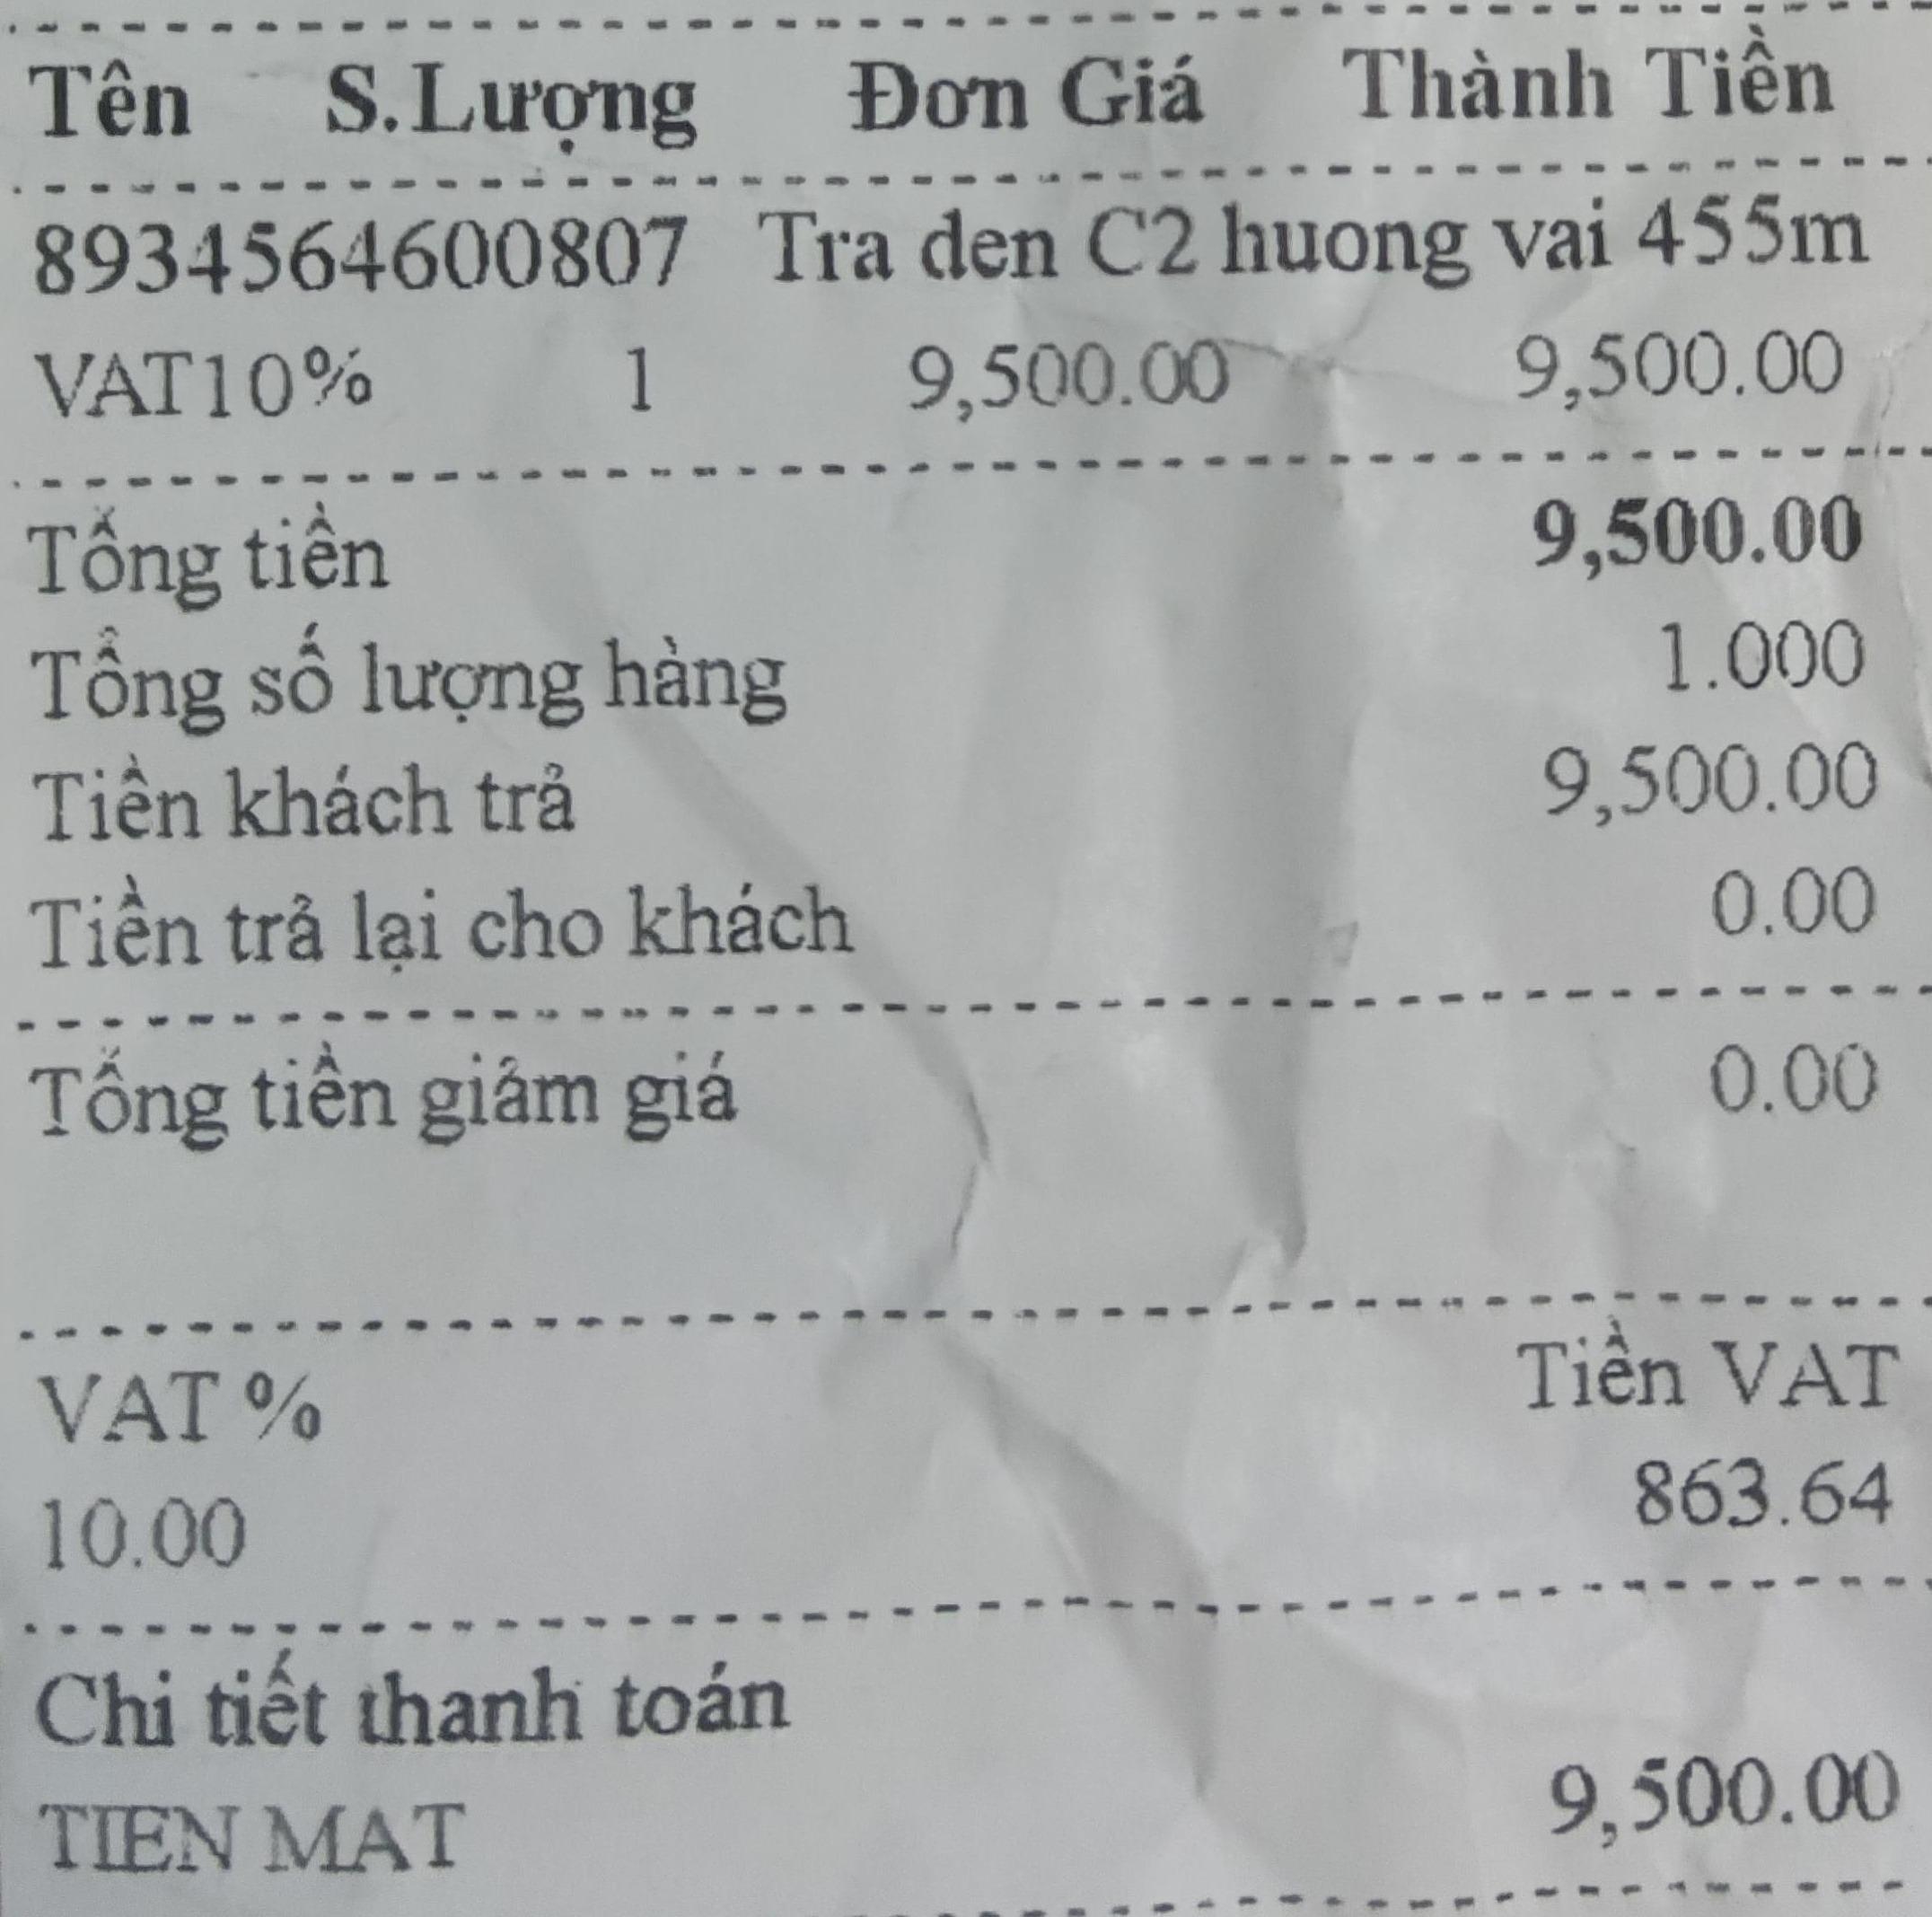
<table>
<tr>
<th>Tên</th>
<th>S.Lượng</th>
<th>Đơn Giá</th>
<th>Thành Tiền</th>
</tr>
<tr>
<td>8934564600807 Tra den C2 huong vai 455m VAT10%</td>
<td>1</td>
<td>9,500.00</td>
<td>9,500.00</td>
</tr>
</table>

Tổng tiền 9,500.00
Tổng số lượng hàng 1.000
Tiền khách trả 9,500.00
Tiền trả lại cho khách 0.00
Tổng tiền giảm giá 0.00

VAT % Tiền VAT
10.00 863.64

Chi tiết thanh toán
TIEN MAT 9,500.00